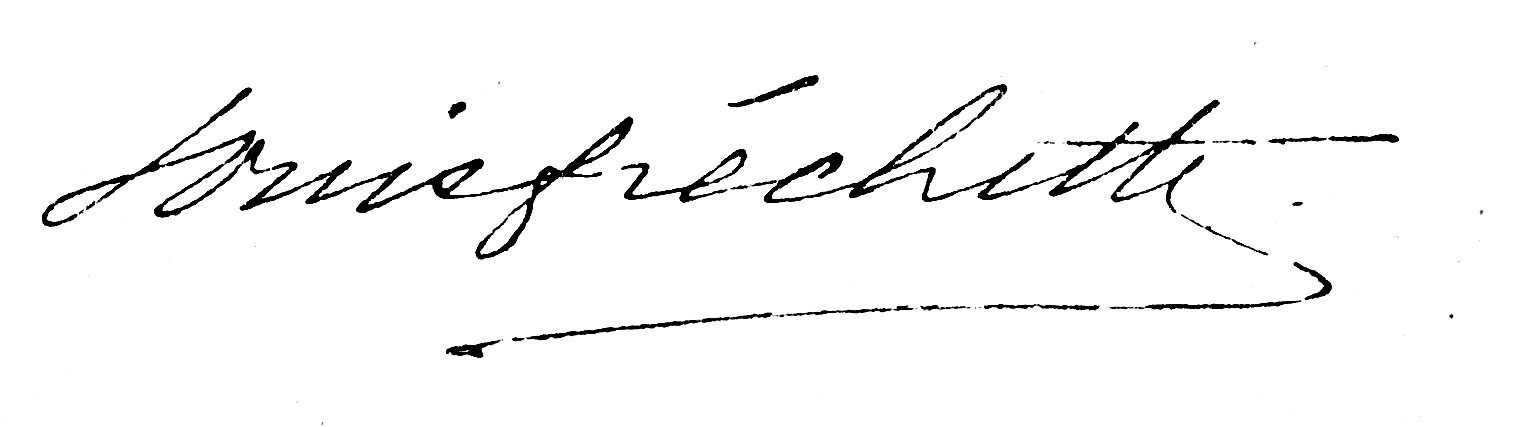
Signature of: louis honoré fréchette